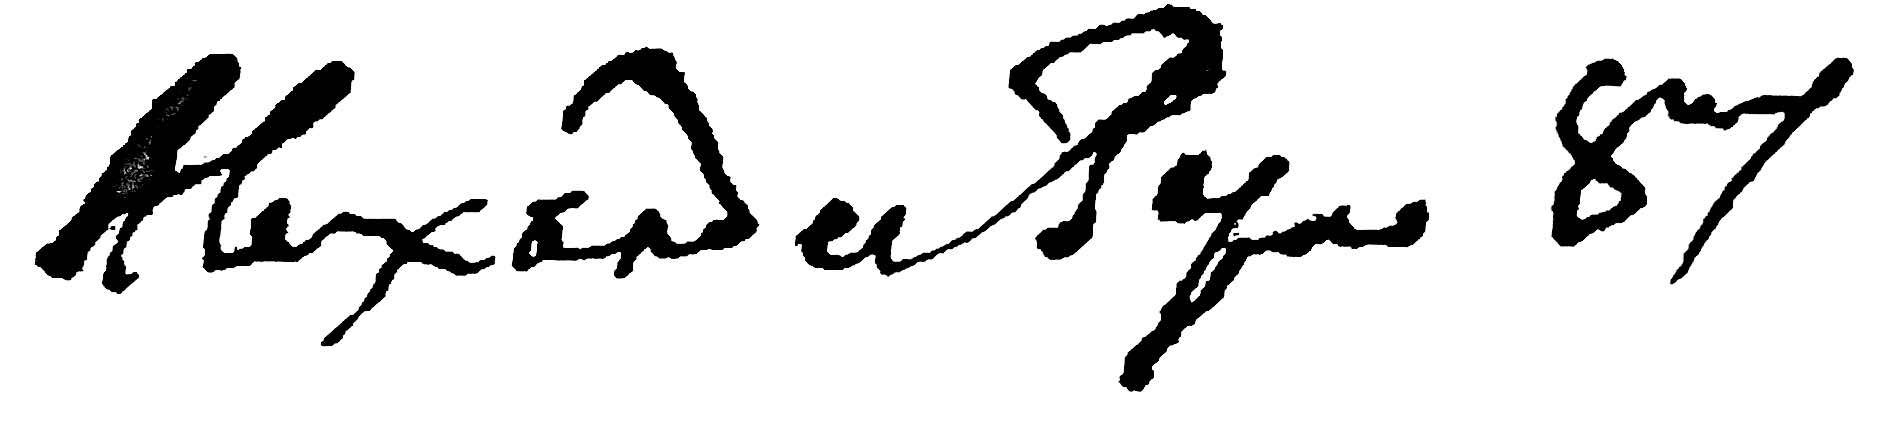
Signature of: alexander viii